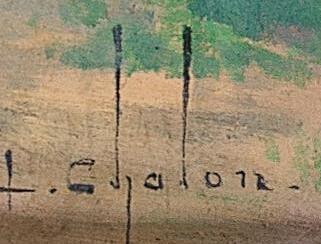
Signature of: louis chalon